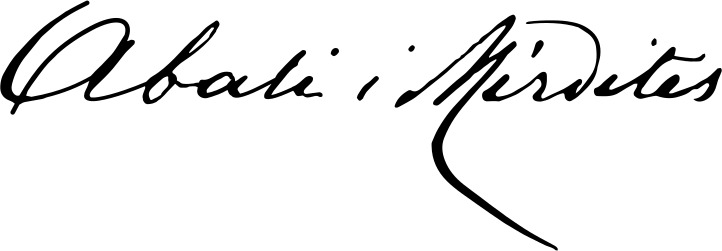
Signature of: preng doçi